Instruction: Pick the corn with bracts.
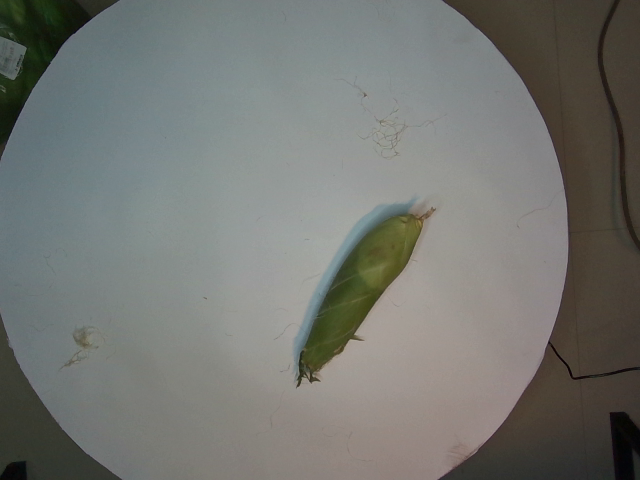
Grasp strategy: vertical